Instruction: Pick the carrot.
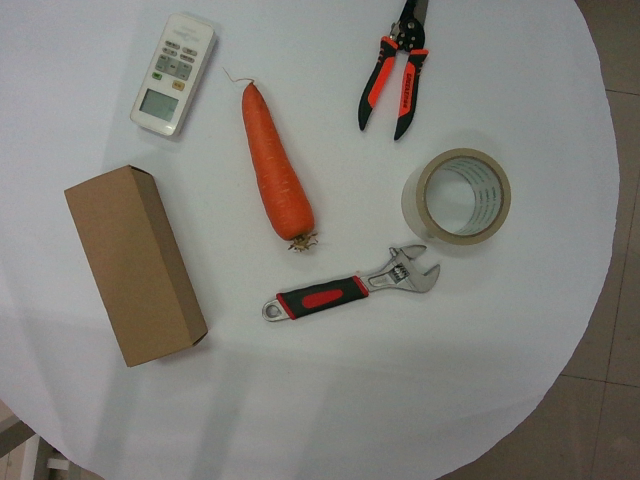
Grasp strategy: vertical